Question: What is the address or location of the property listed in the document?
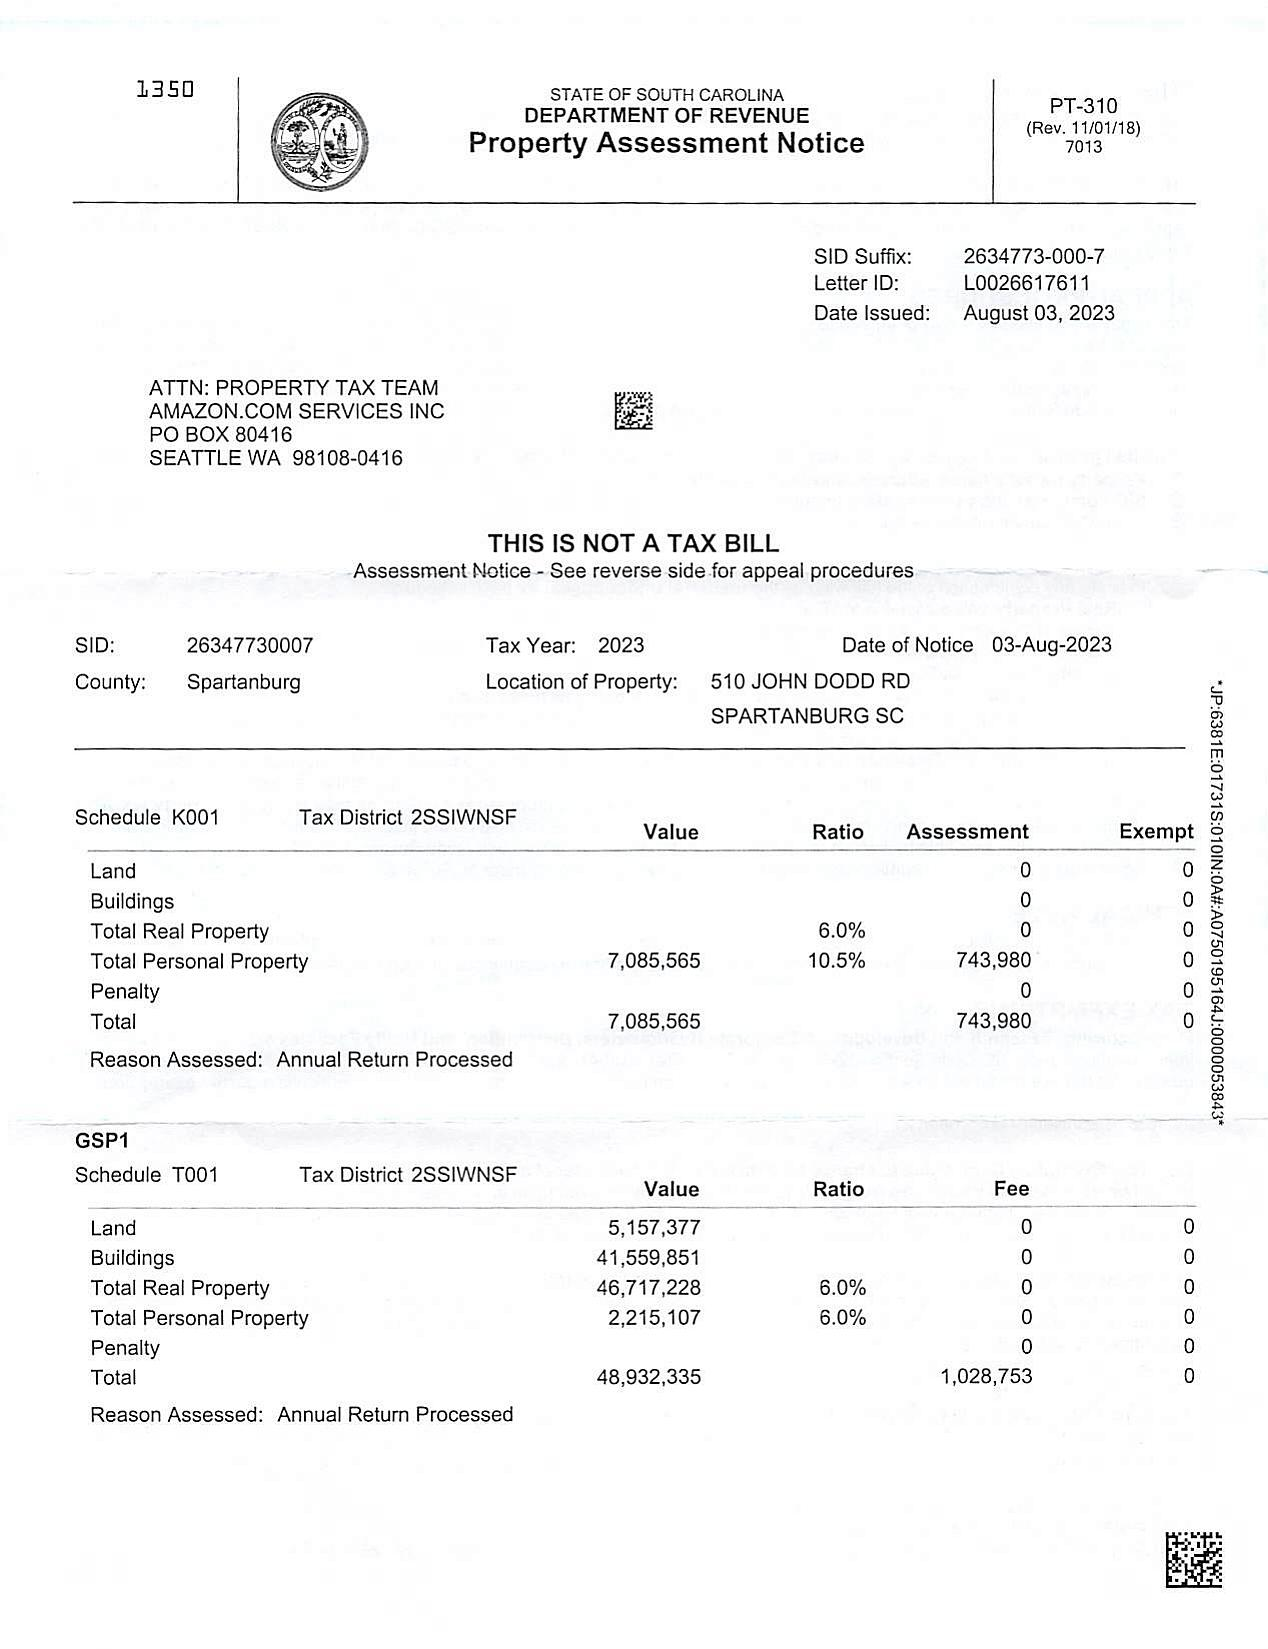
Answer: "510 JOHN DODD RD SPARTANBURG SC"